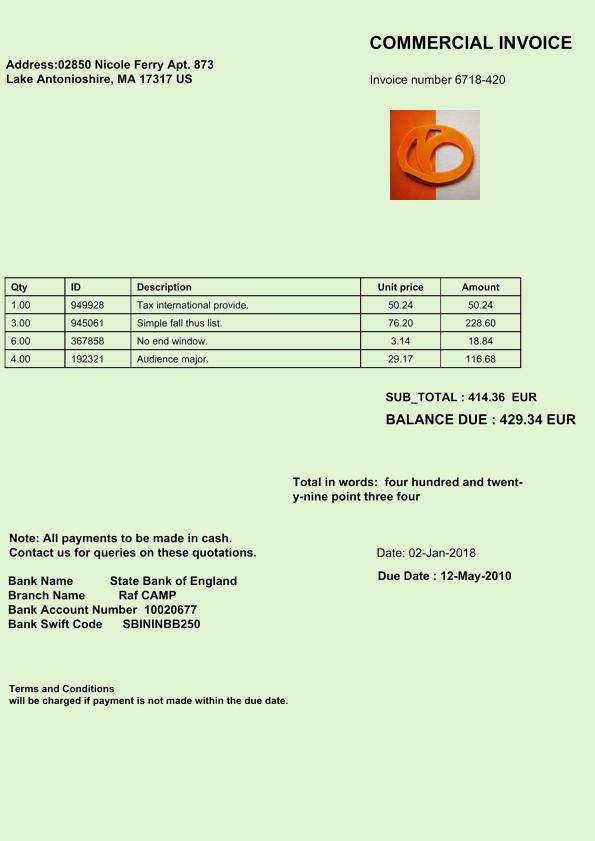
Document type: Invoice